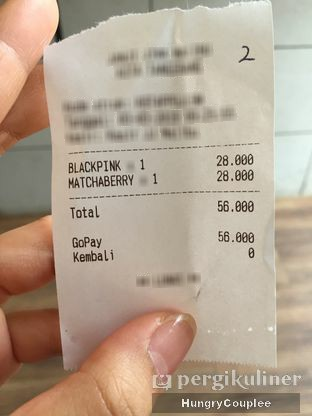
Number of items: 2
Total: 56.000
OCR text regions:
text: BLACKPINK
text: 1
text: 28.000
text: MATCHABERRY
text: 1
text: 28.000
text: Total
text: 56.000
text: GoPay
text: 56.000
text: Kembali
text: 0